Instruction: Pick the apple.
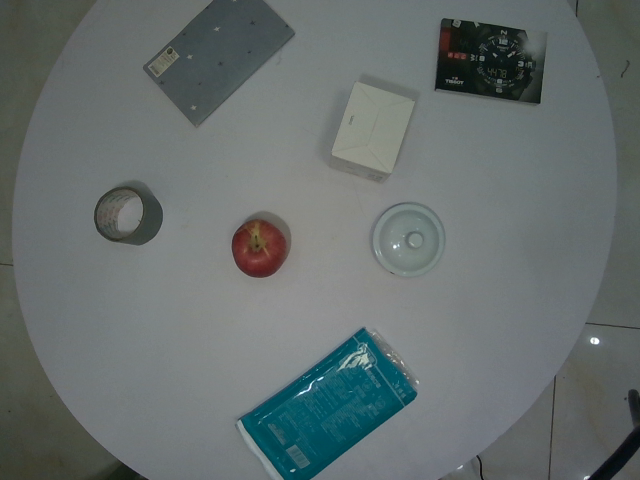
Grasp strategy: vertical